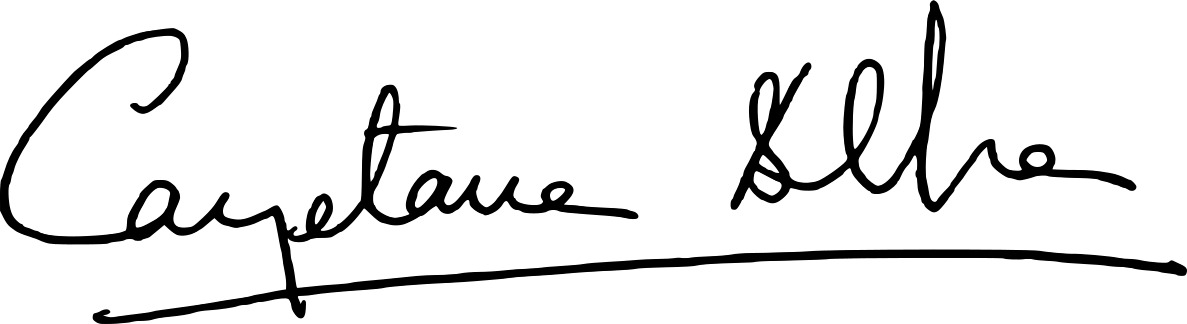
Signature of: cayetana fitz james stuart 18th duchess of alba